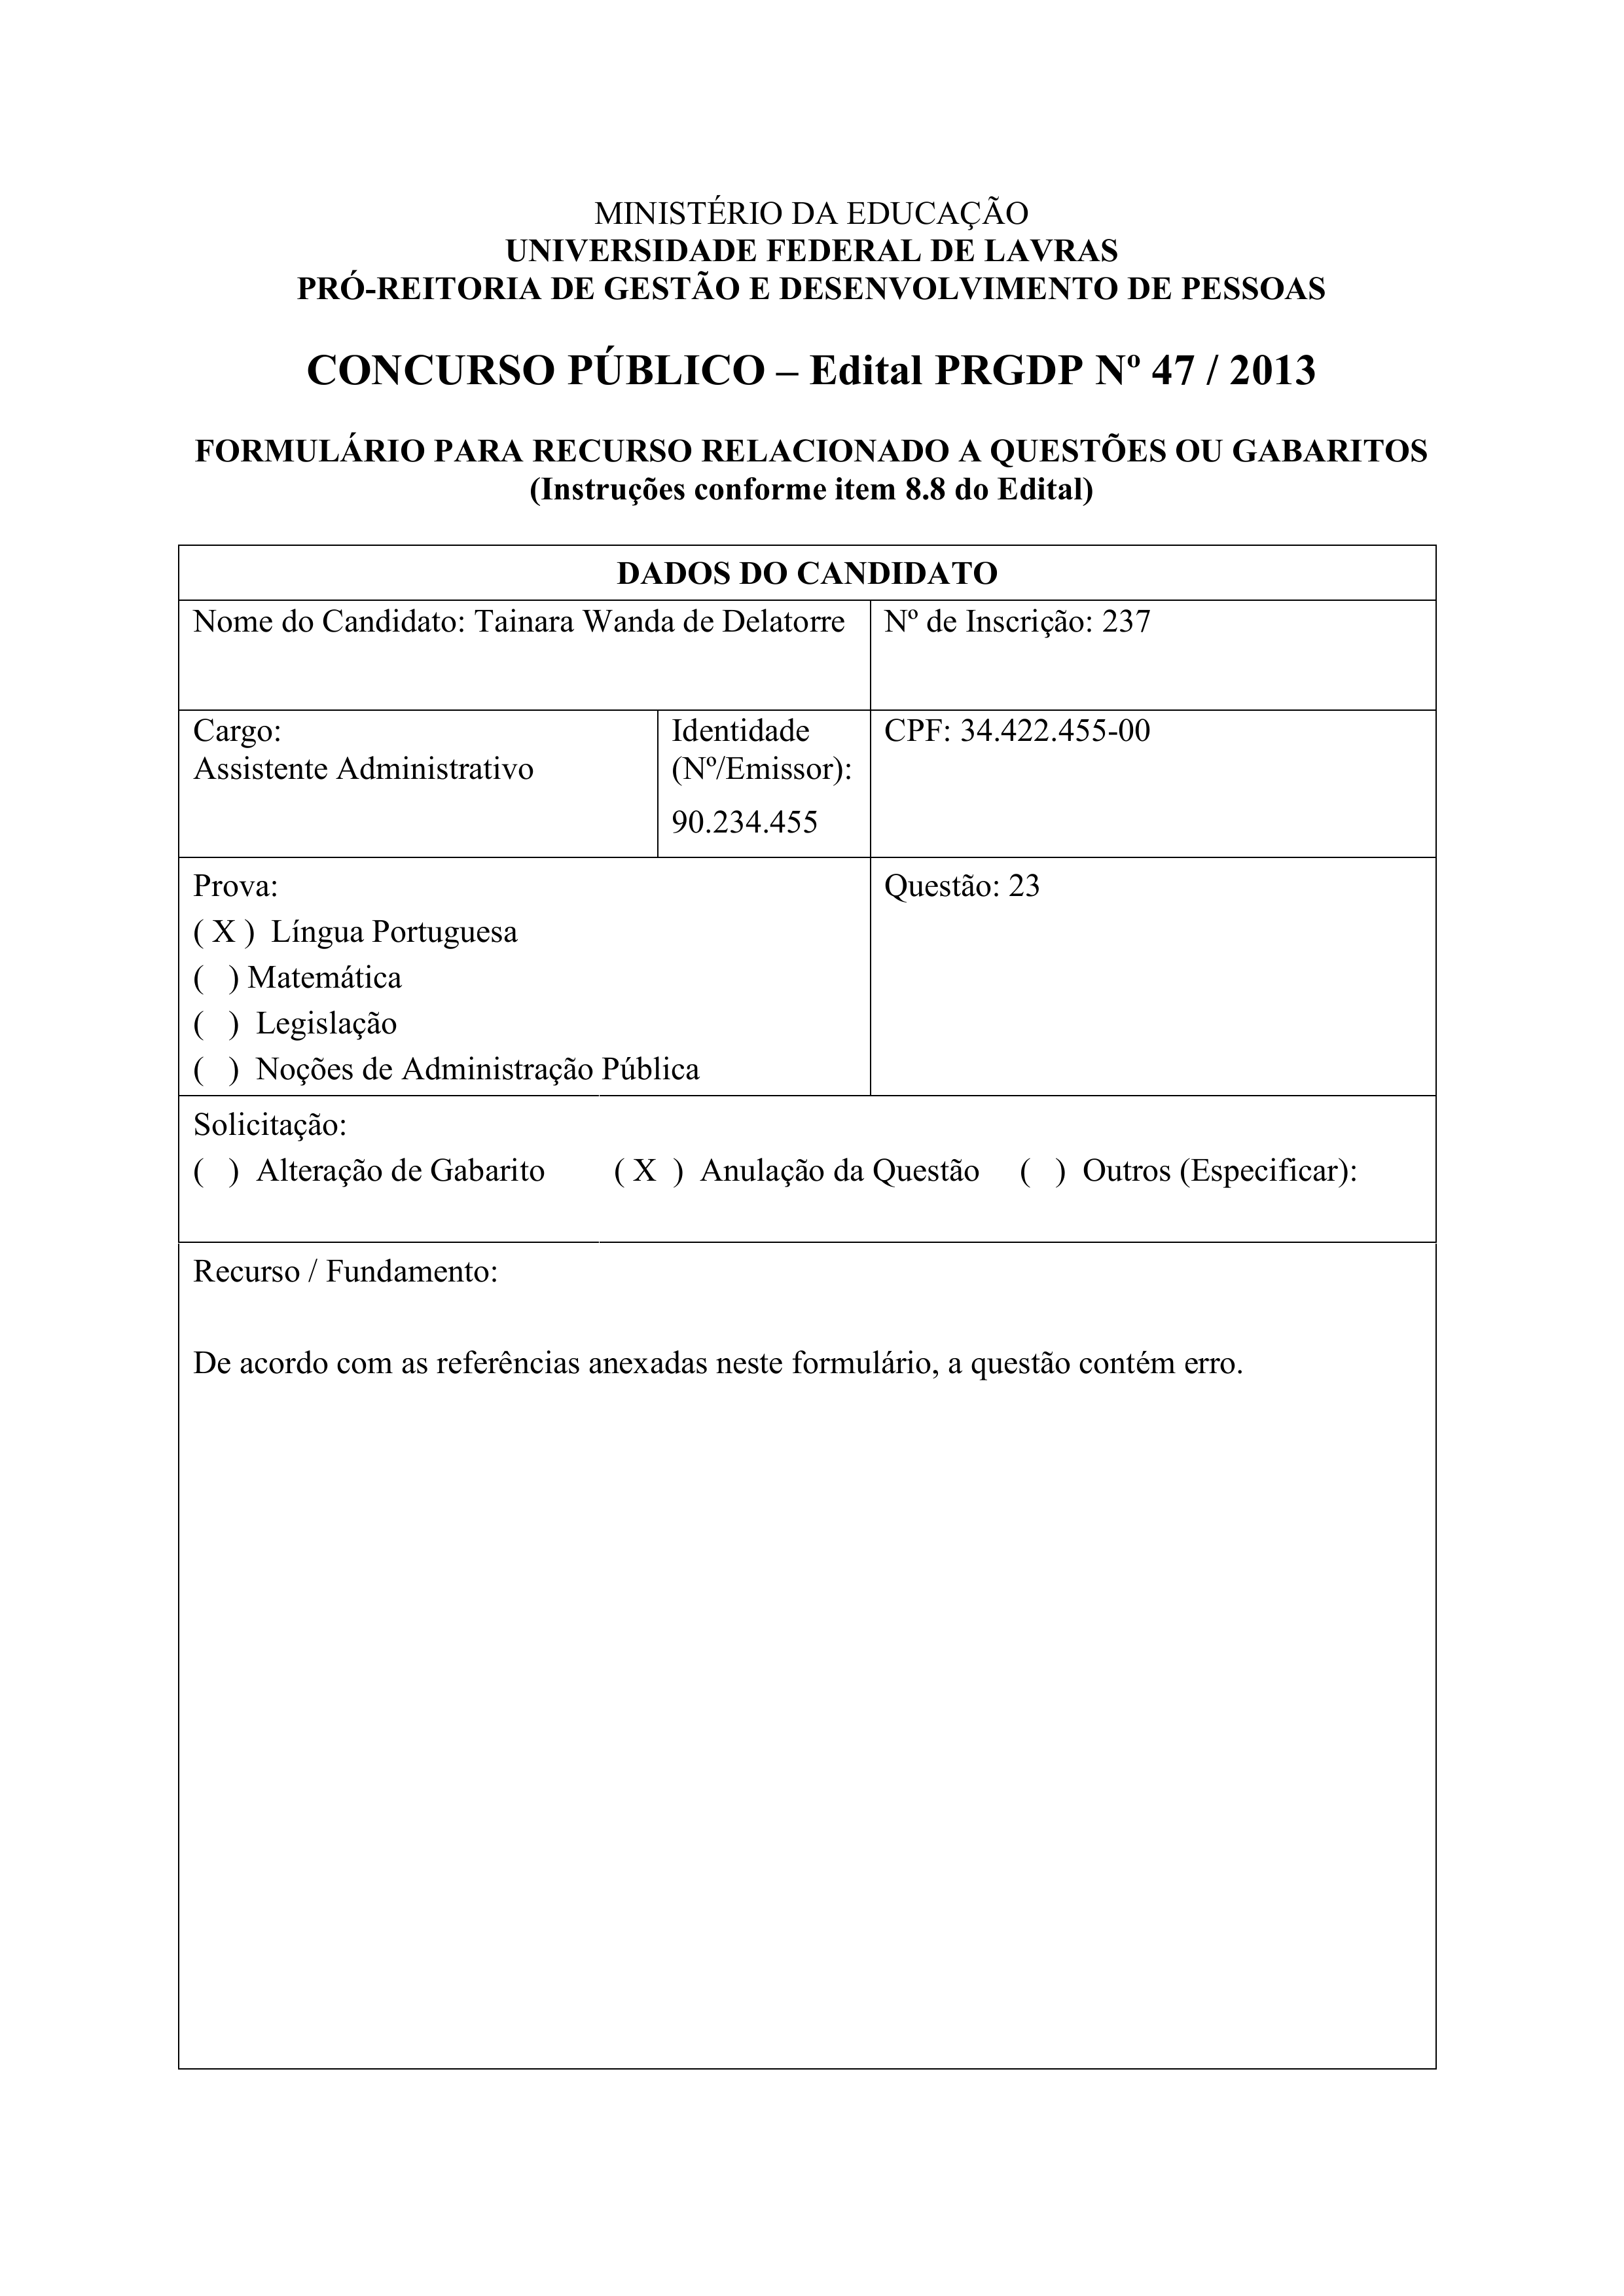
MINISTÉRIO DA EDUCAÇÃO
UNIVERSIDADE FEDERAL DE LAVRAS
PRÓ-REITORIA DE GESTÃO E DESENVOLVIMENTO DE PESSOAS
CONCURSO PÚBLICO - Edital PRGDP Nº 47 /2013
FORMULÁRIO PARA RECURSO RELACIONADO A QUESTÕES OU GABARITOS
(Instruções conforme item 8.8 do Edital)
DADOS DO CANDIDATO
Nome do Candidato:
Tainara Wanda de Delatorre
Nº de Inscrição:
237
Identidade (NºY/Emissor):
90.234.455
Cargo:
Assistente Administrativo
CPF:
34.422.455-00
Questão:
23
Prova:
Língua Portuguesa
(X)
() Matemática
() Legislação
() Noções de Administração Pública
Solicitação:
() Alteração de Gabarito
Anulação da Questão
(X)
() Outros (Especificar):
Recurso / Fundamento:
De acordo com as referências anexadas neste formulário, a questão contém erro.